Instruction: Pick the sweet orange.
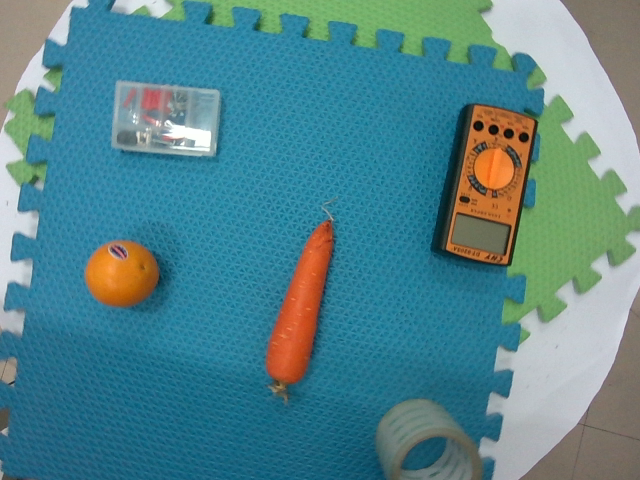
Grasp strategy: vertical